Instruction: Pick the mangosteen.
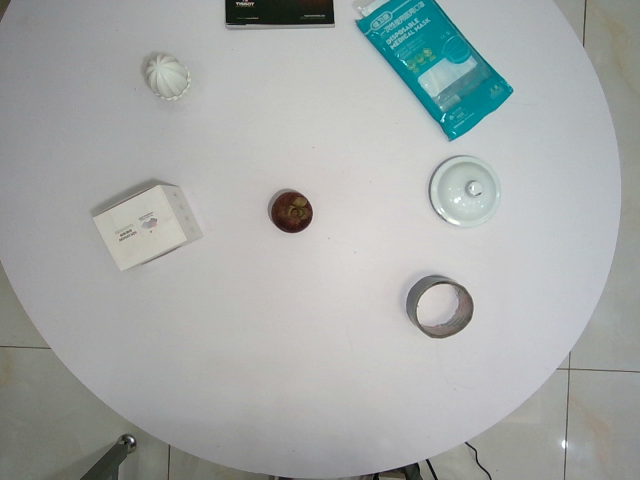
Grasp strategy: vertical